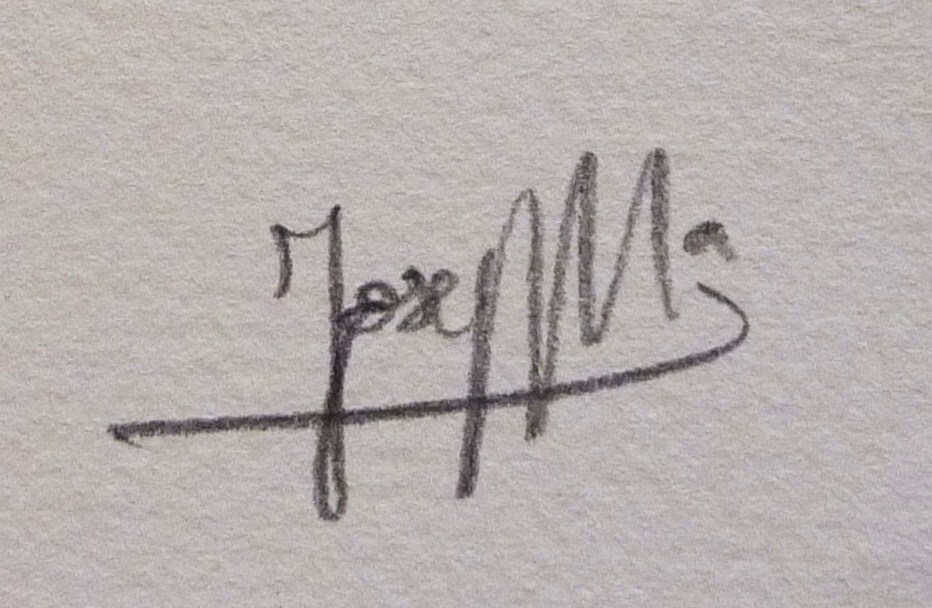
Signature of: josep maria ripoll